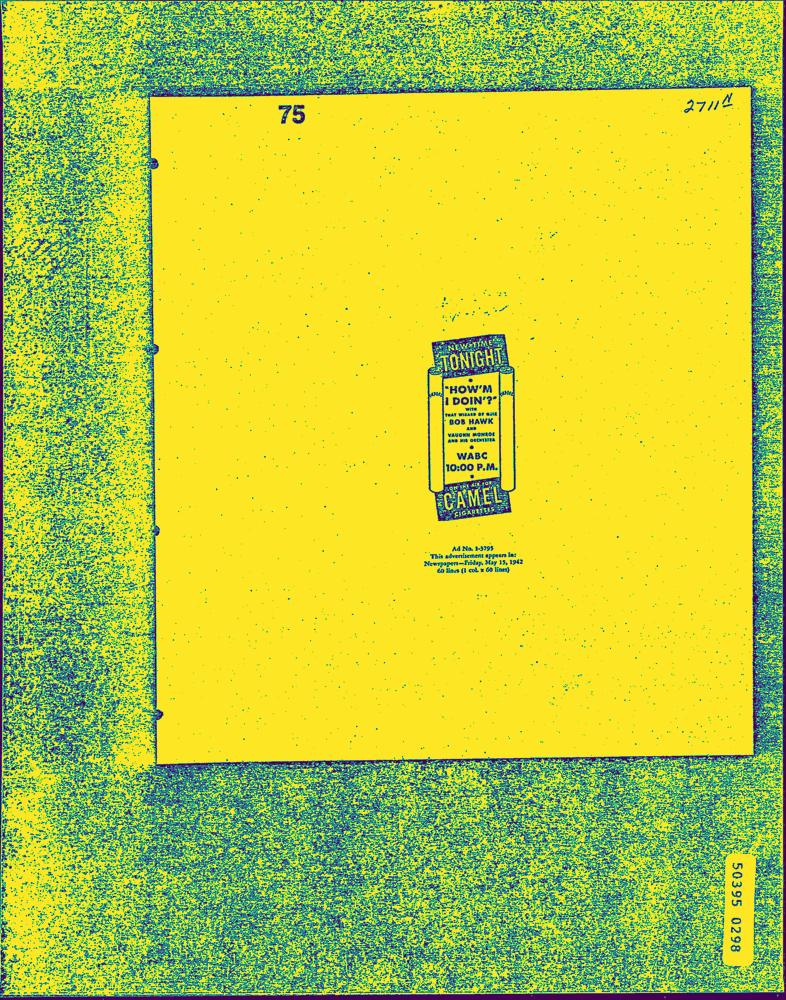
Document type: AD